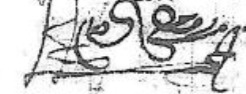
Signature of: mosheh danon